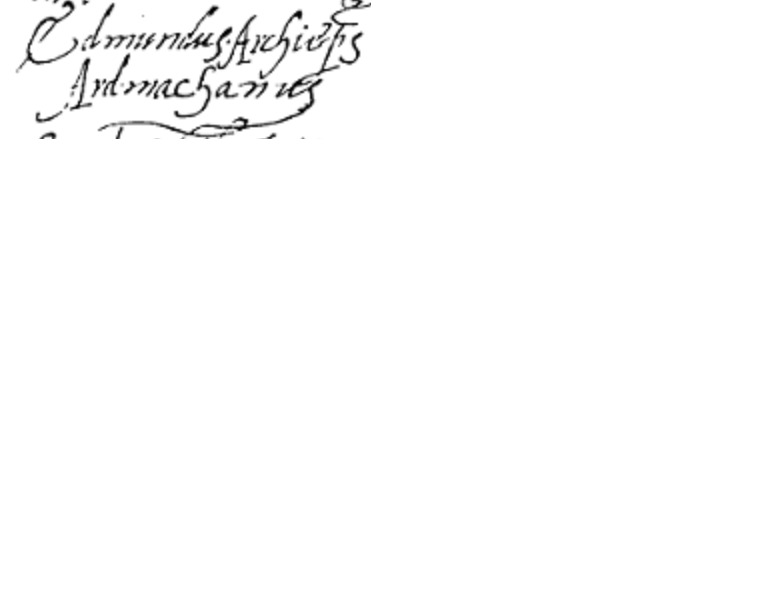
Signature of: edmund macgauran